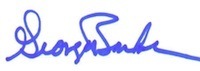
Signature of: george barker